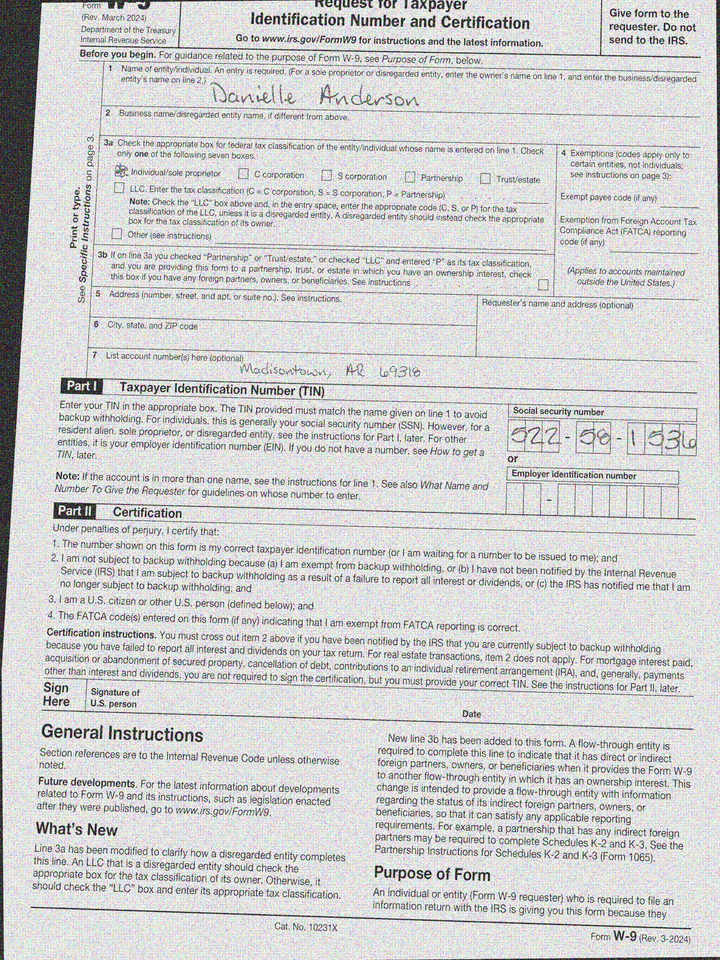
adr2: Madisontown, AR 69318
cbx: yes
ssn: 522581536
enm: Danielle Anderson